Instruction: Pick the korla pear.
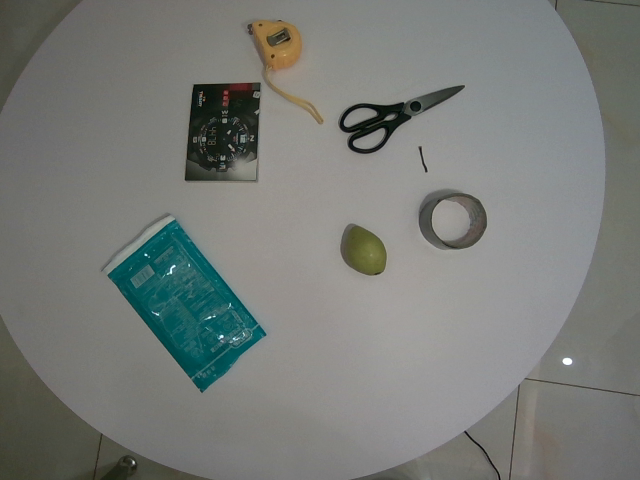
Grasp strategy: vertical